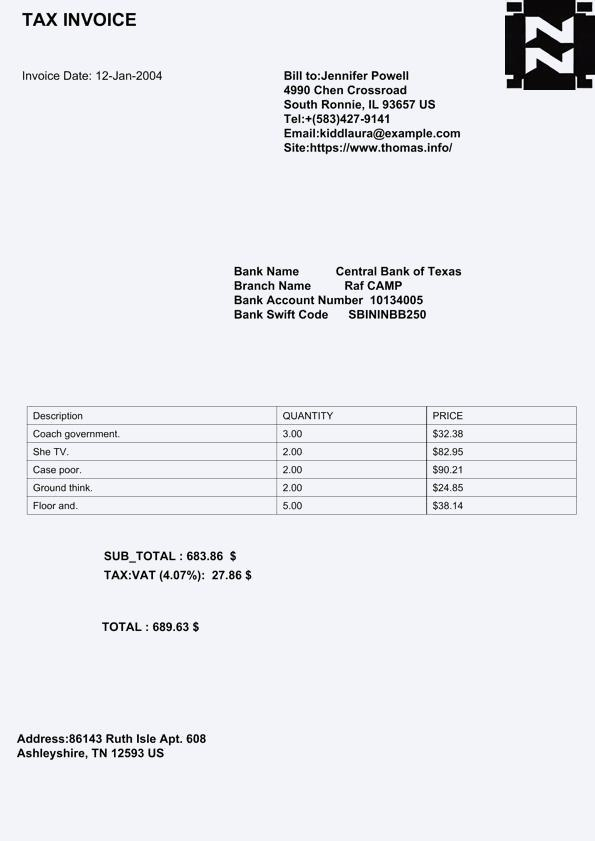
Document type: Invoice